Question: What are the imaging findings?
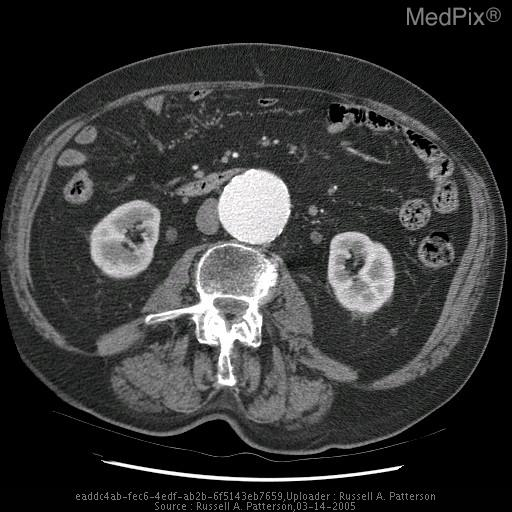
Answer: The imaging shows L-spine: Lower lumbar hyperlordosis with marked degenerative changes involving multiple levels of the lower thoracic and lower lumbar spine.  6 cm abdominal aortic aneurysm with extensive aortoiliac calcification.
Abdominal CT: Infrarenal abdominal aortic aneurysm with a maximum AP dimension of 5.4 cm and transverse dimension of 4.9 cm.    The aneurysm is 1 cm below the left renal artery ostium and ends 3 cm above the aortic bifurcation.  There is extensive calcification in the aorta, SMA, bilateral renal arteries, iliac arteries, and common iliac arteries.  All the vessels are patent. CT Image.